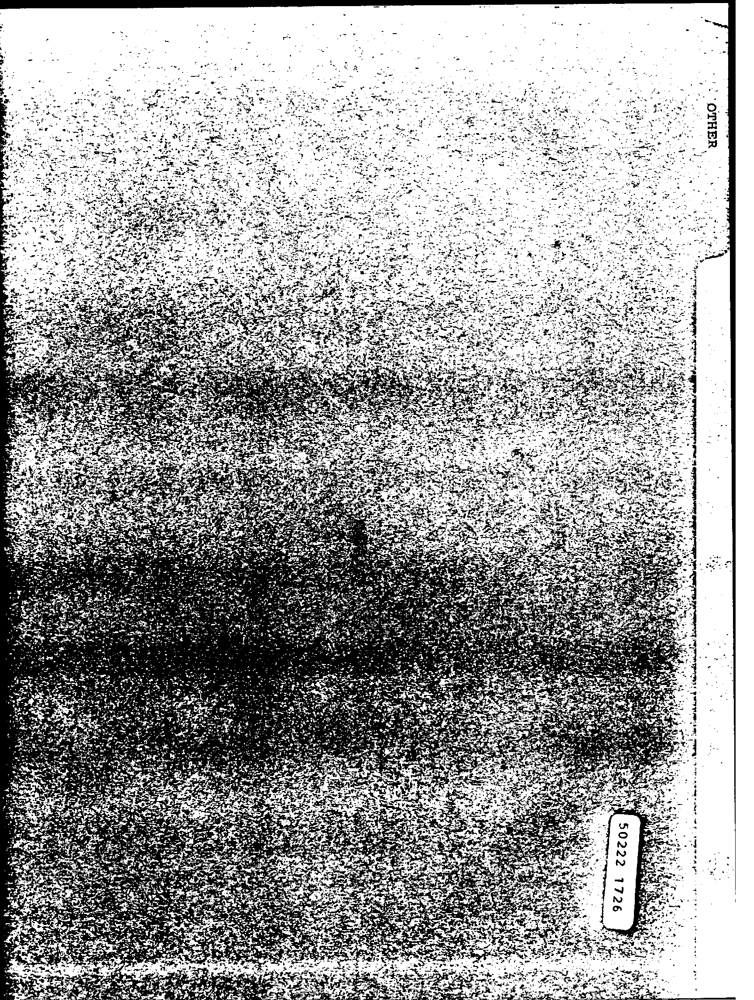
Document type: Invoice